Question: What could the diagnosis suggest?
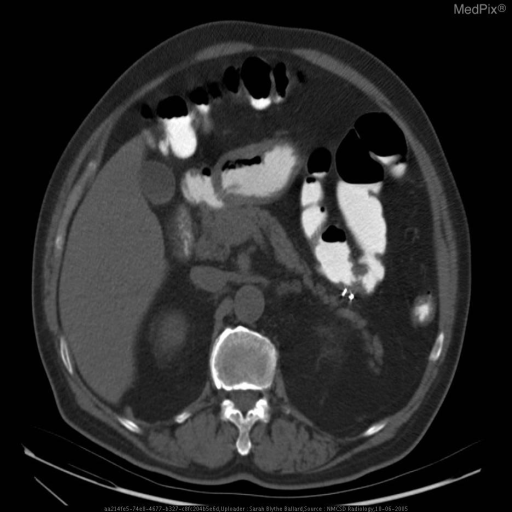
Answer: The possible diagnosis includes Ddx of Lower Gastrointestinal Bleed:
-Diverticulosis
-Hemorrhoids
-Neoplasm
-Angiodysplasia/AVM
-Vasculitis
-Ischemic bowel.